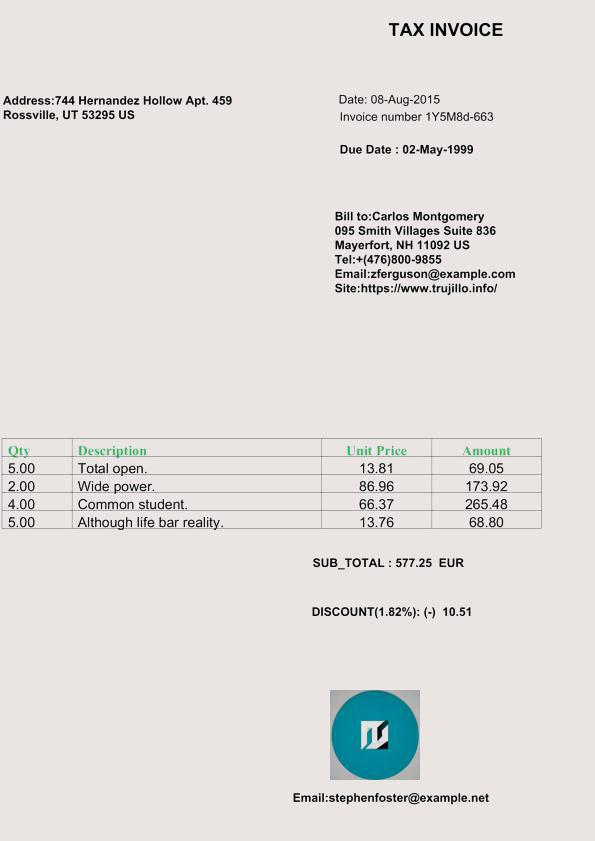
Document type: Invoice